Question: What do the imaging results show?
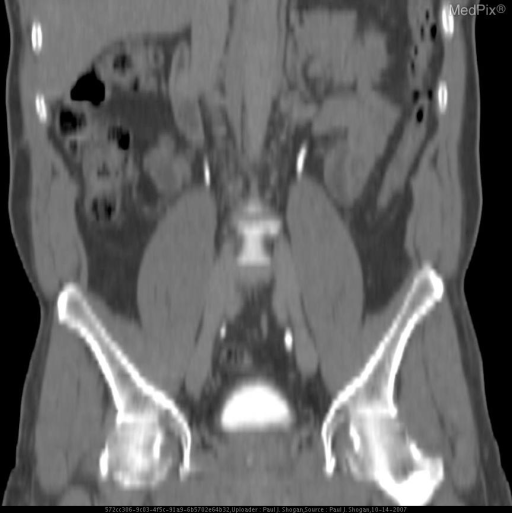
Answer: The imaging shows The left inferior vena cava extends cephalad as a continuation of the left common iliac vein adjacent to the left side of the aorta, ending in the left renal vein.  The normal right IVC extends from the right common iliac vein, following its normal course through the abdomen. Delayed contrast reformatted coronal CT image of the abdomen demonstrates the left common iliac vein continuing as the left IVC, and the right IVC extending from the right common iliac vein..